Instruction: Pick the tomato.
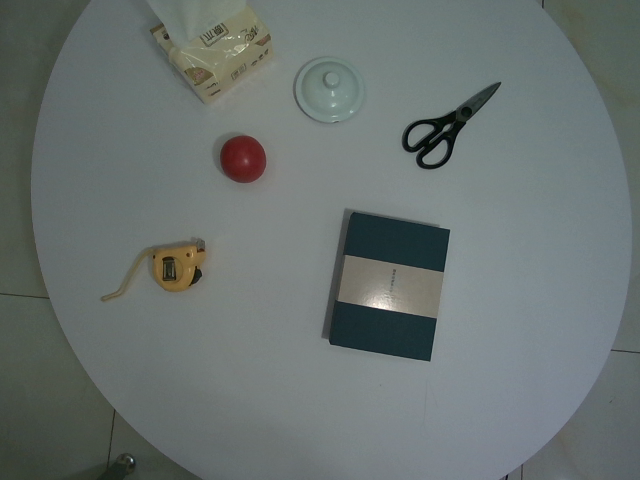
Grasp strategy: vertical